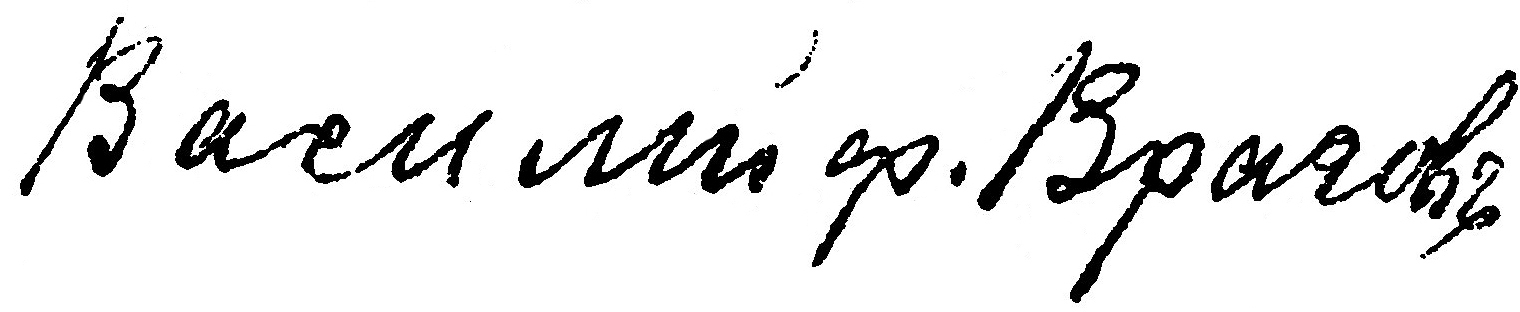
Signature of: vasiliy vragov